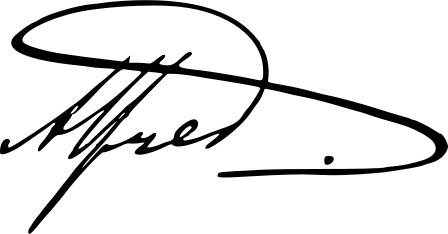
Signature of: alfred duke of saxe coburg and gotha